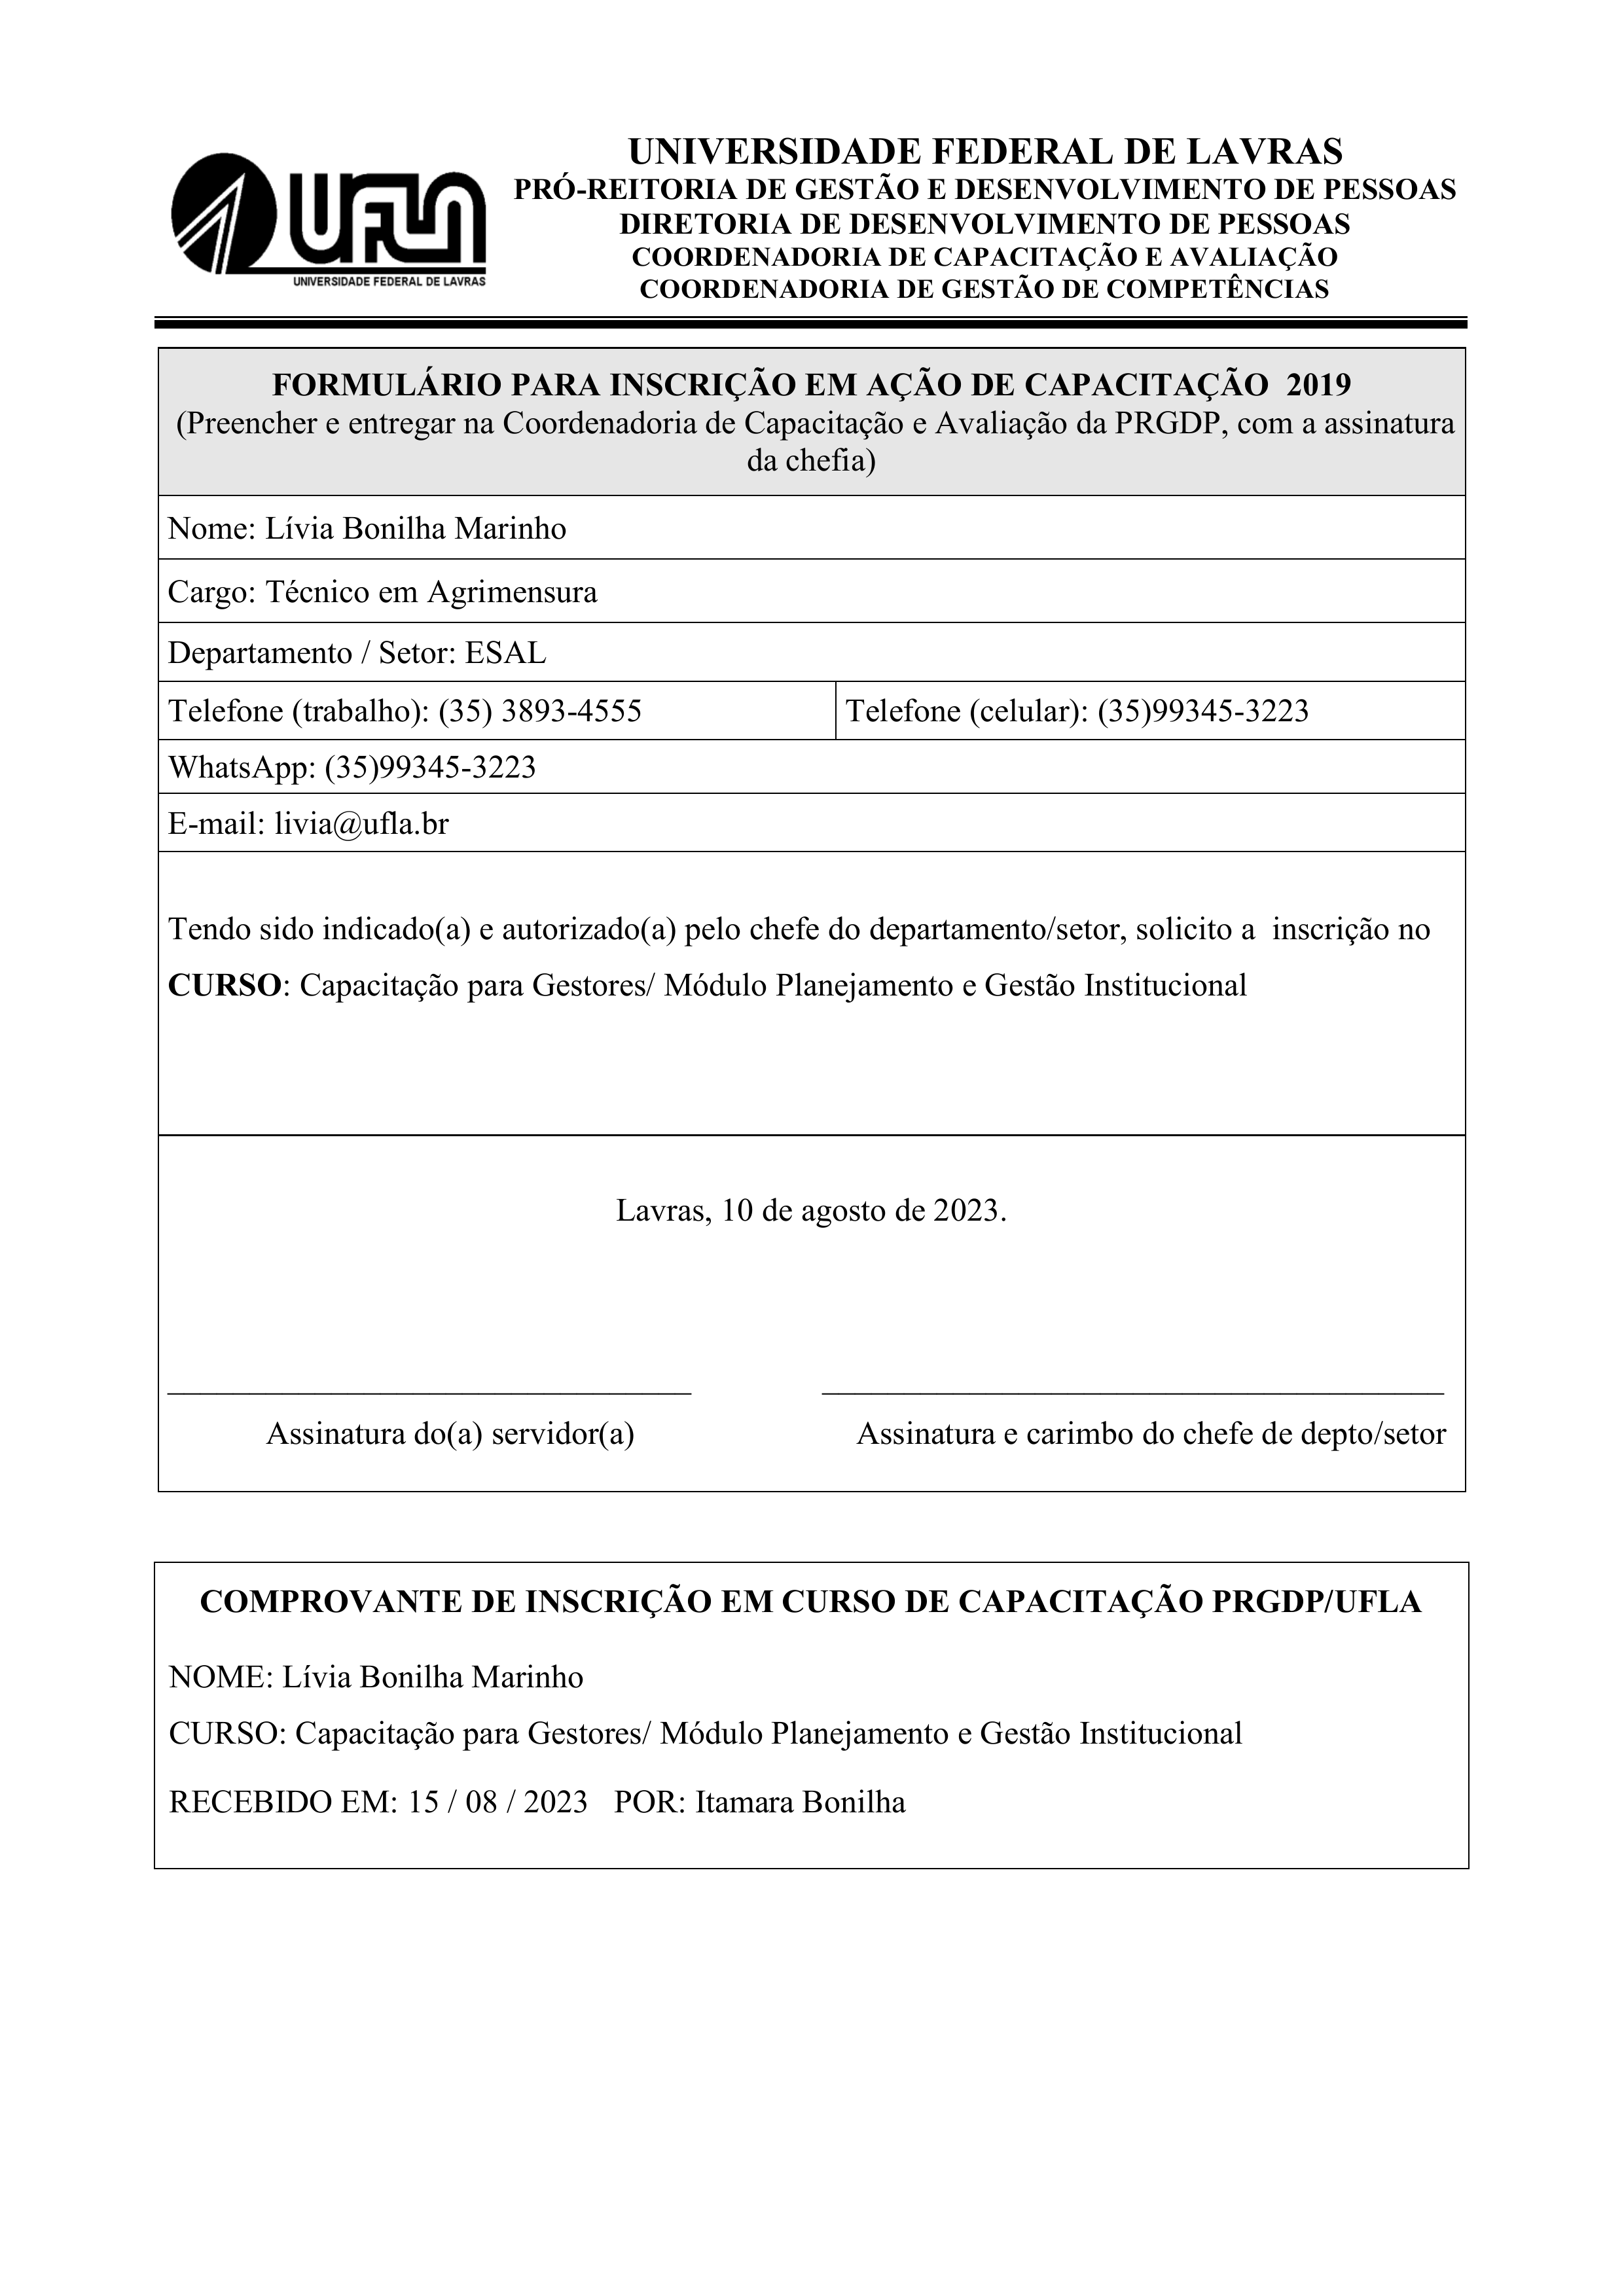
UNIVERSIDADE FEDERAL DE LAVRAS
UFLA
PRÓ-REITORIA DE GESTÃO E DESENVOLVIMENTO DE PESSOAS
DIRETORIA DE DESENVOLVIMENTO DE PESSOAS
COORDENADORIA DE CAPACITAÇÃO E AVALIAÇÃO
COORDENADORIA DE GESTÃO DE COMPETÊNCIAS
UNIVERSIDADE FEDERAL DE LAYRAS
FORMULÁRIO PARA INSCRIÇÃO EM AÇÃO DE CAPACITAÇÃO 2019
(Preencher e entregar na Coordenadoria de Capacitação e Avaliação da PRGDP, com a assinatura da chefia)
Nome:
Lívia Bonilha Marinho
Cargo:
Técnico em Agrimensura
Departamento / Setor:
ESAL
Telefone (trabalho):
(35) 3893-4555
Telefone (celular):
(35) 99345-3223
WhatsApp:
(35) 99345-3223
E-mail:
livia@ufla.br
Tendo sido indicado(a) e autorizado(a) pelo chefe do departamento/setor, solicito a inscrição no
CURSO:
Capacitação para Gestores/ Módulo Planejamento e Gestão Institucional
Lavras, 10 de agosto de 2023.
Assinatura do(a) servidor(a)
Assinatura e carimbo do chefe de depto/setor
COMPROVANTE DE INSCRIÇÃO EM CURSO DE CAPACITAÇÃO PRGDP/UFLA
NOME:
Lívia Bonilha Marinho
CURSO:
Capacitação para Gestores/ Módulo Planejamento e Gestão Institucional
RECEBIDO EM:
15/08/2023
POR:
Itamara Bonilha